Question: What was observed in the imaging?
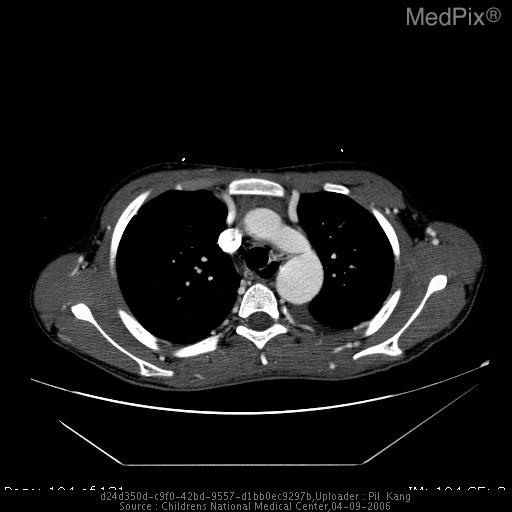
Answer: The imaging shows PA view of the chest demonstrates an abnormal contour to the aortic knob, with a focal indentation, with prominence of the descending aorta distal to this region.

Axial contrast-enhanced CT examination of the chest demonstrates a focal narrowing of the aorta just distal to the ostium of the left subclavian artery with post-stenotic dilation of the descending thoracic aorta, consistent with coarctation of the aorta.  Note also the enlarged collateral vessels in the internal mammary and subcostal distributions. Contrast-enhanced axial CT images and oblique sagittal reconstructed images of the chest demonstrates a focal narrowing of the aorta just distal to the ostium of the left subclavian artery with post-stenotic dilation of the descending thoracic aorta, consistent with coarctation of the aorta..